Question: Can you provide the account number mentioned in the document?
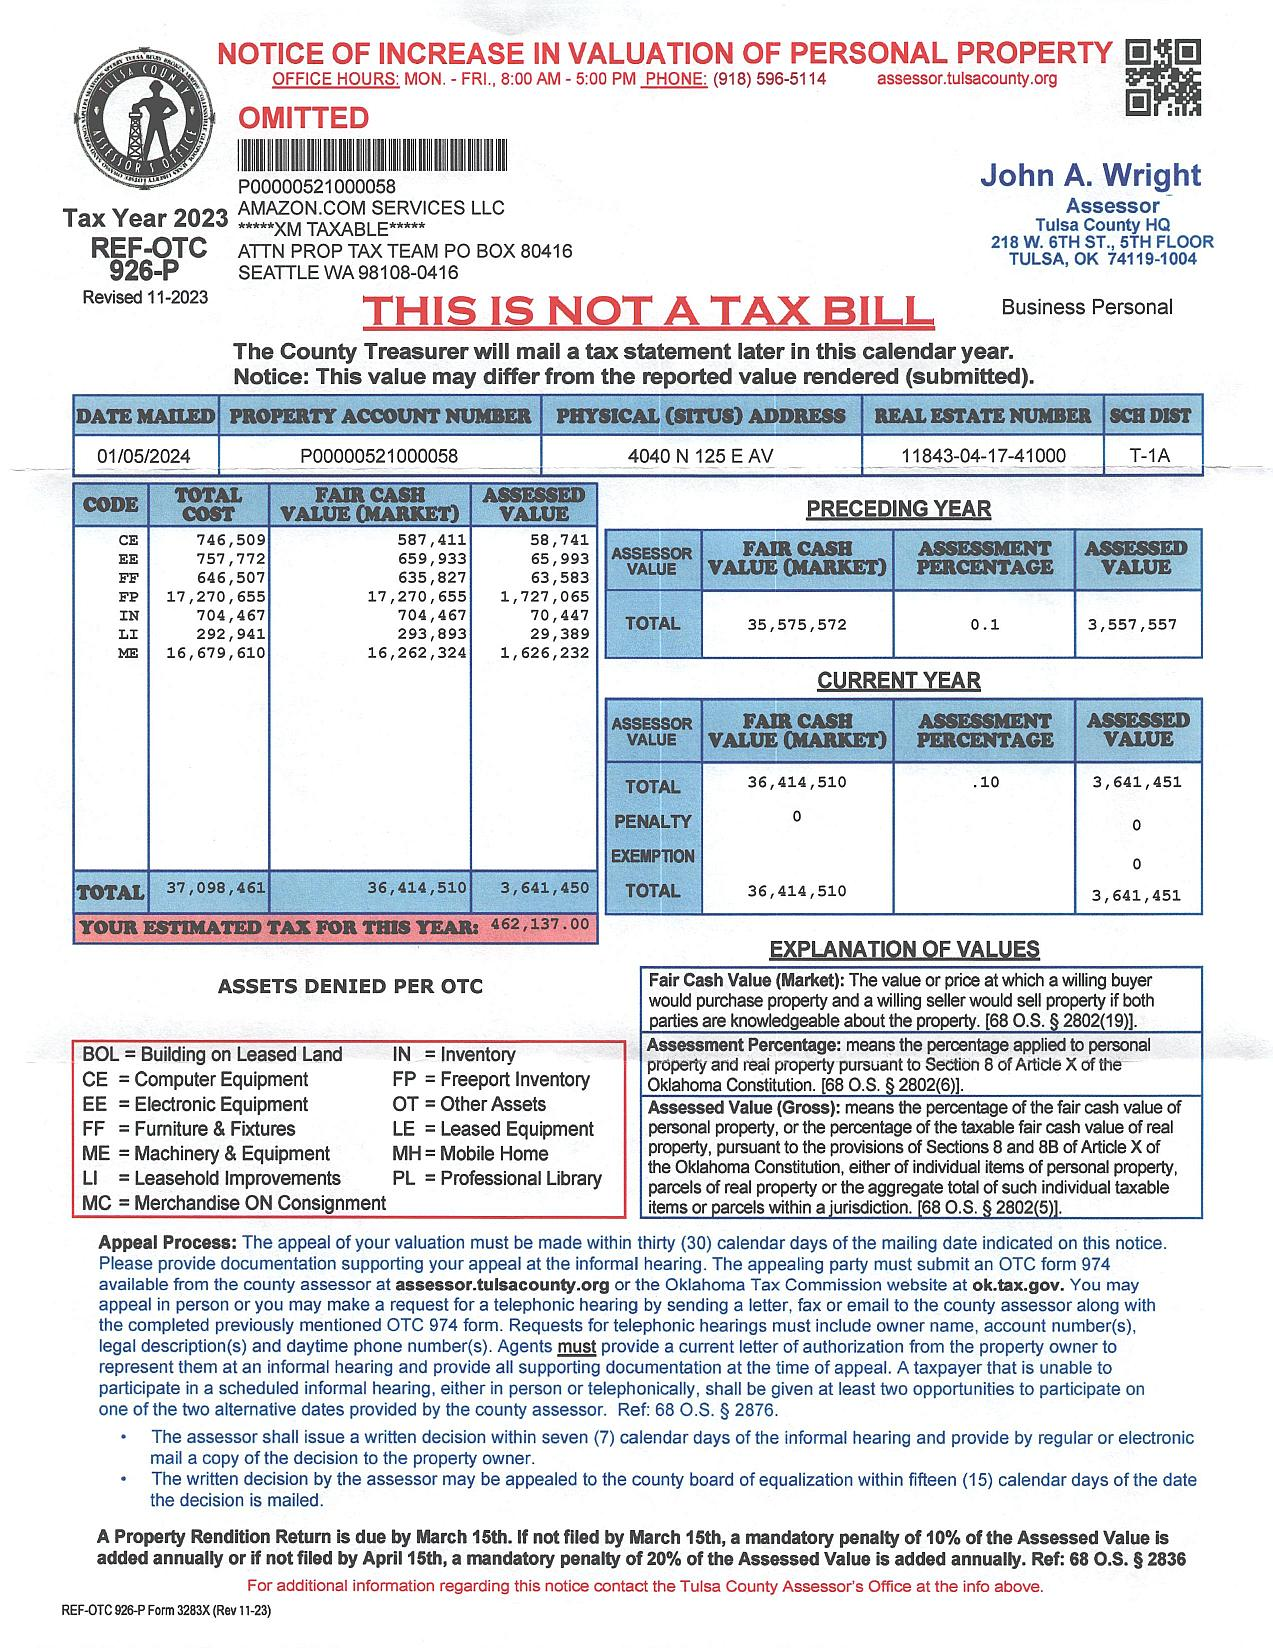
Answer: "P00000521000058"